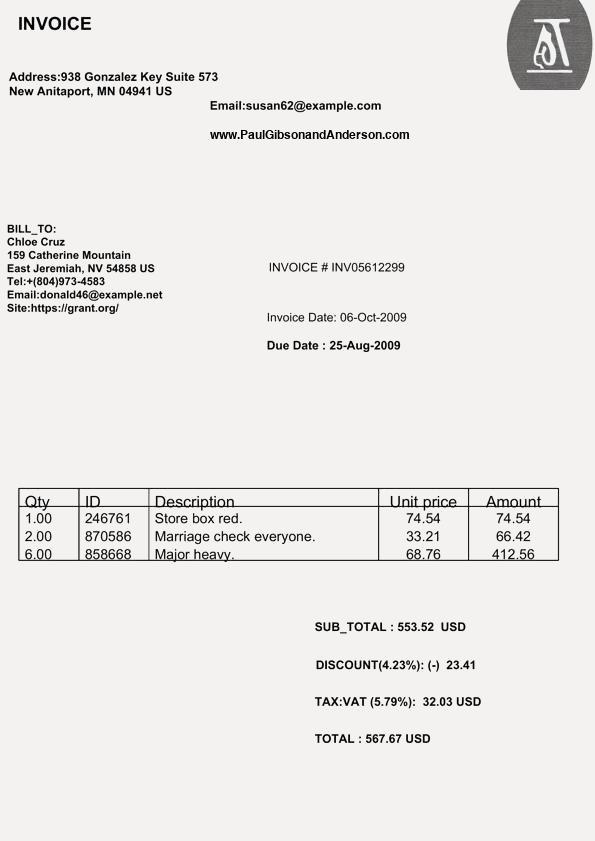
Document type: Invoice